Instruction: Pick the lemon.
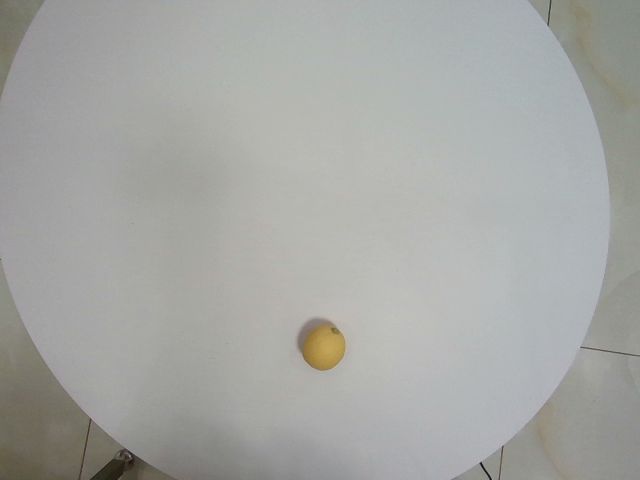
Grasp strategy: vertical